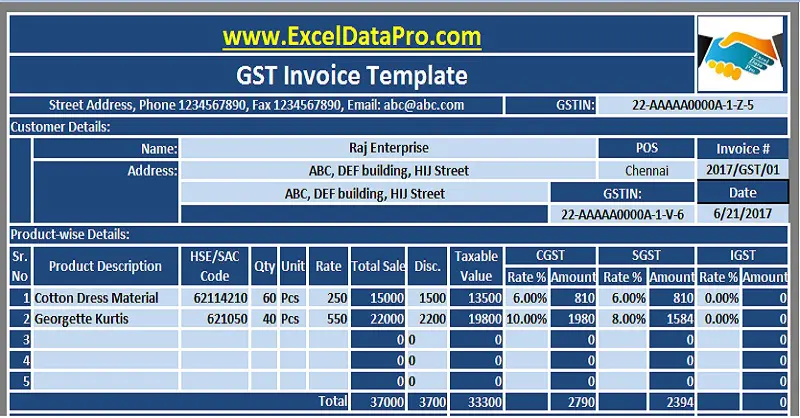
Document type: Invoice